Question: What could the diagnosis suggest?
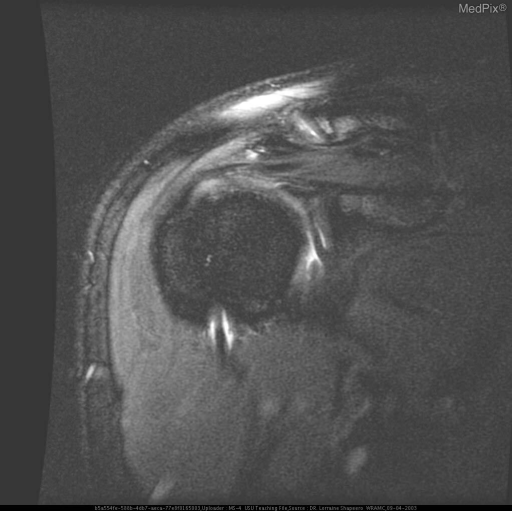
Answer: The possible diagnosis includes FINDINGS DIAGNOSTIC OF HILL-SACHS DEFORMITY AND BANKART LESION, CORRELATIVE WITH THE PATIENT HISTORY OF RECURRENT ANTERIOR DISLOCATIONS..